Question: What might the diagnosis be?
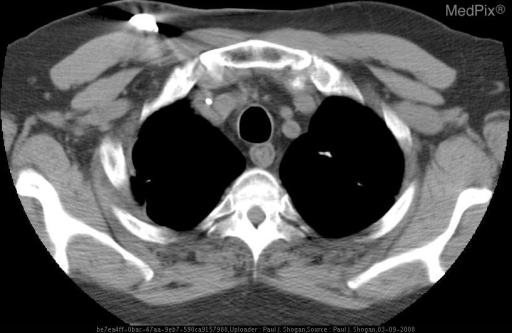
Answer: The possible diagnosis includes Lipoma
Liposarcoma.